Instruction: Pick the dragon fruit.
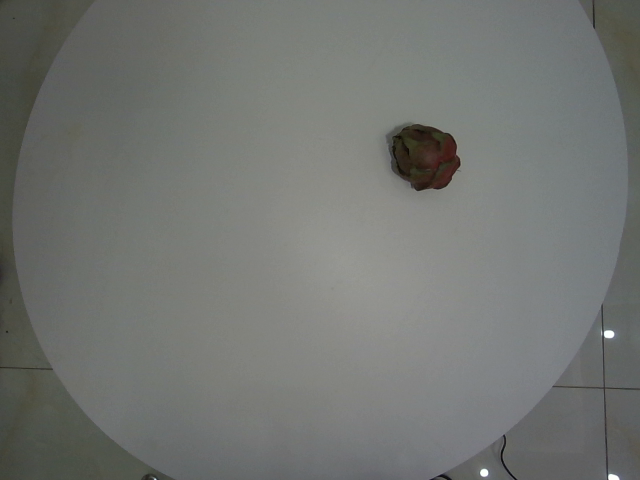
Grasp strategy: vertical